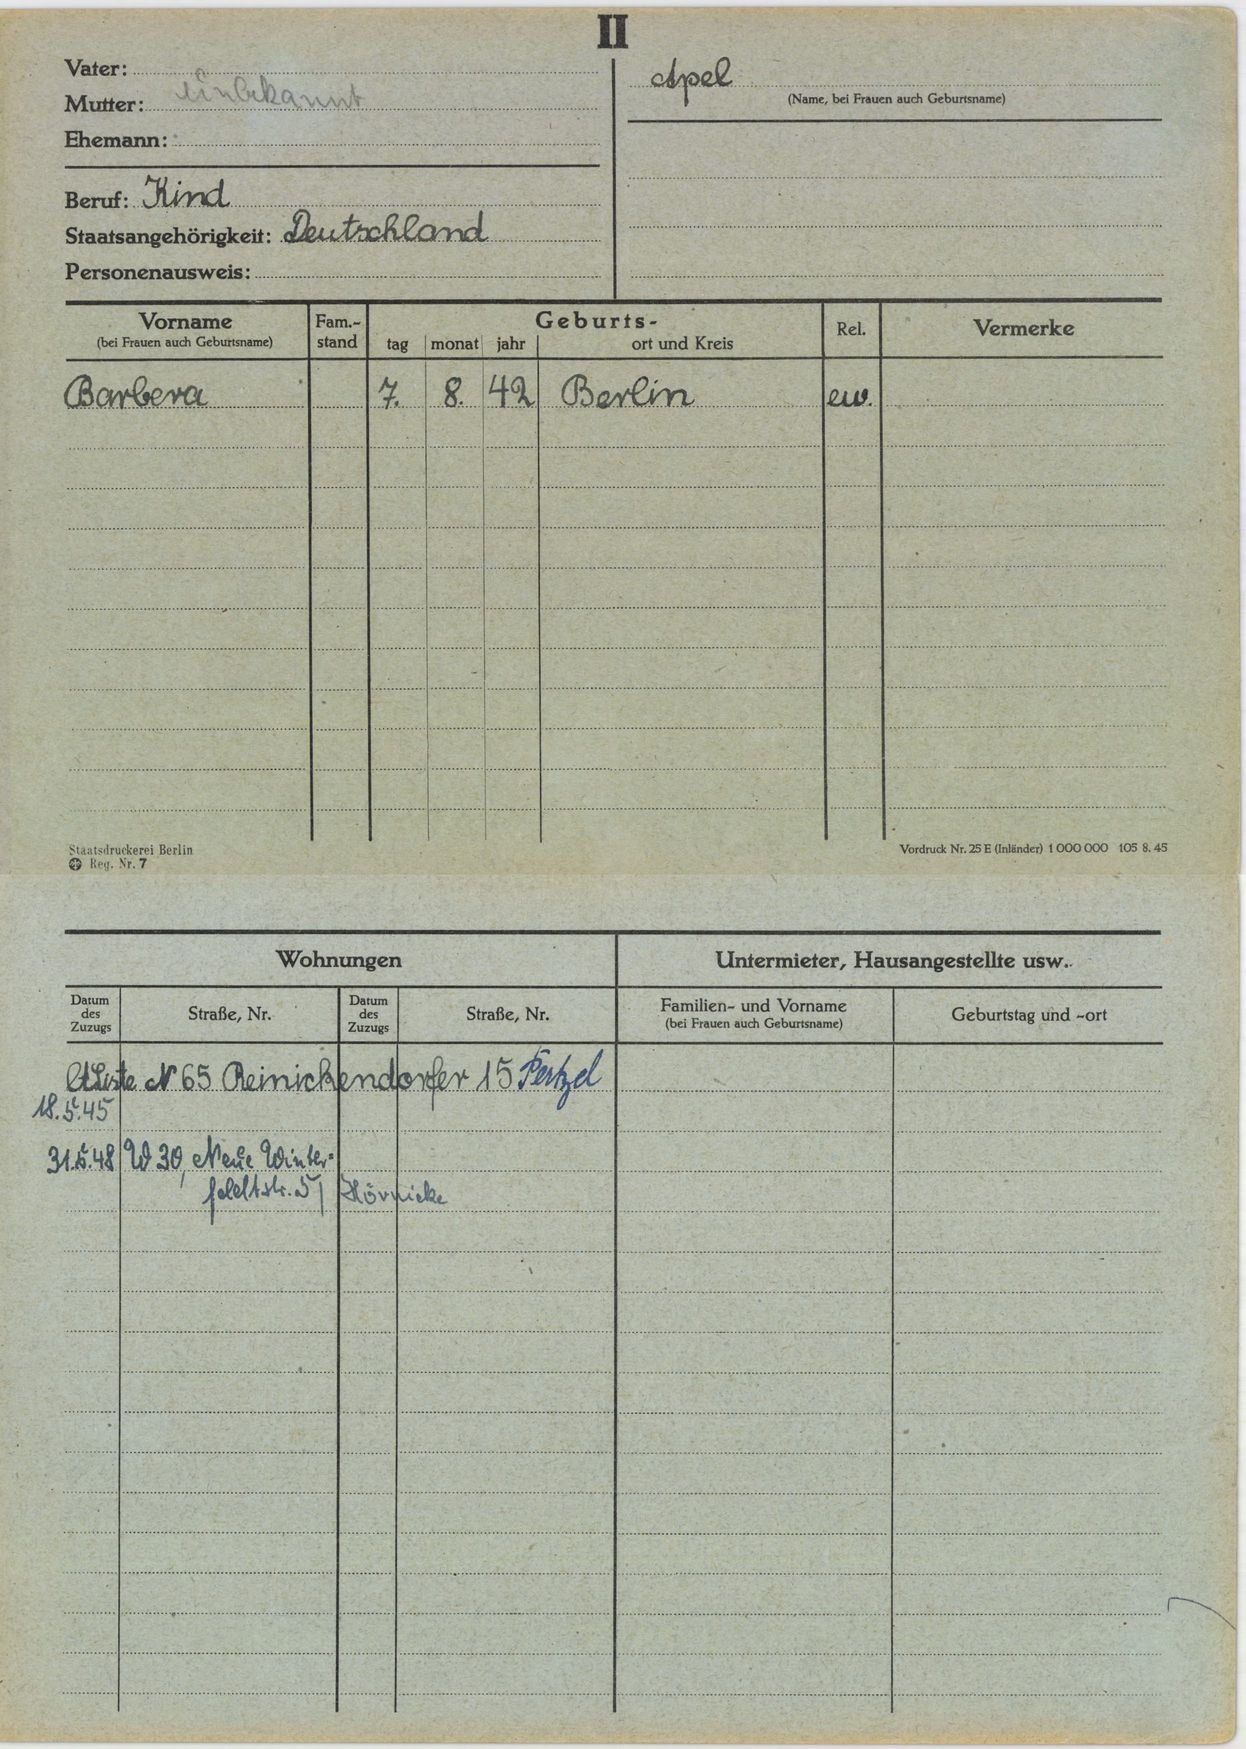
Apel